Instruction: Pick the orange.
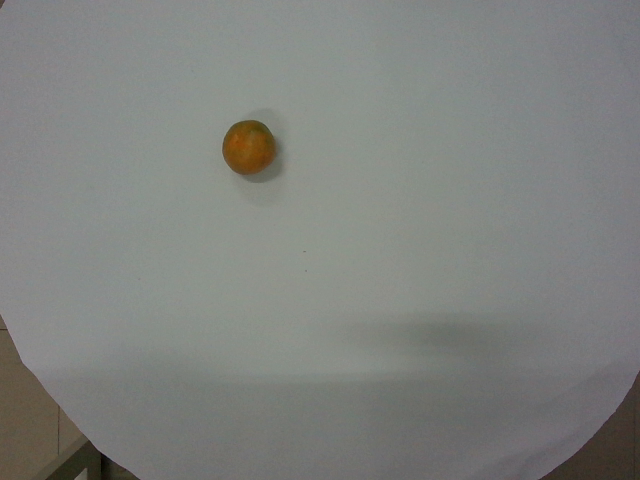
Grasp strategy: vertical